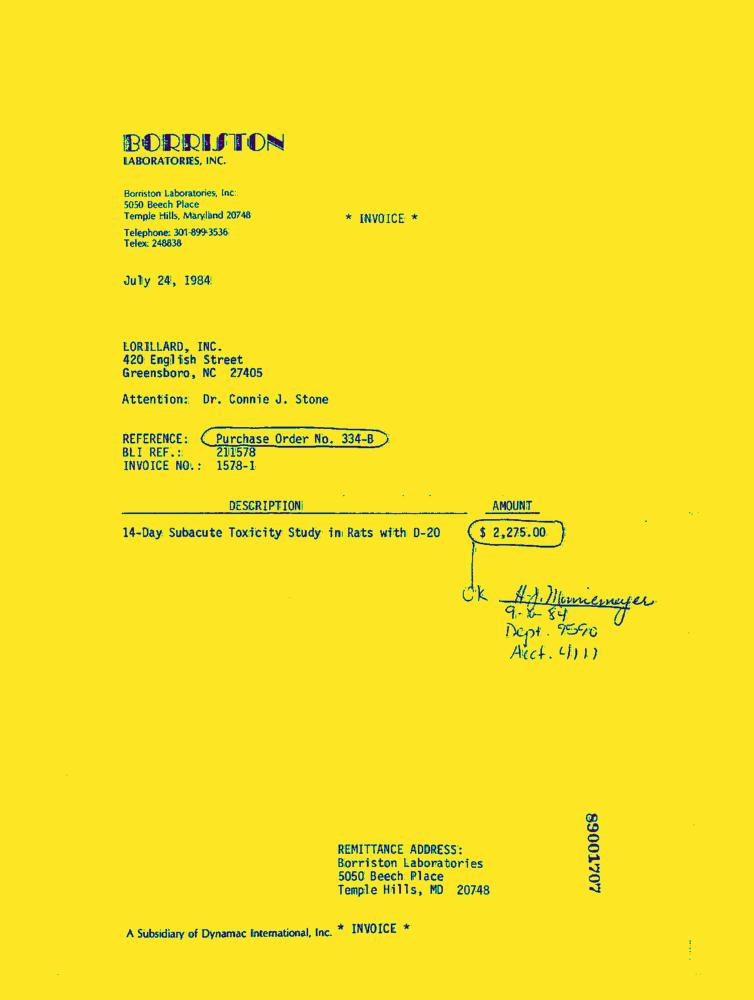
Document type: Invoice-Doc